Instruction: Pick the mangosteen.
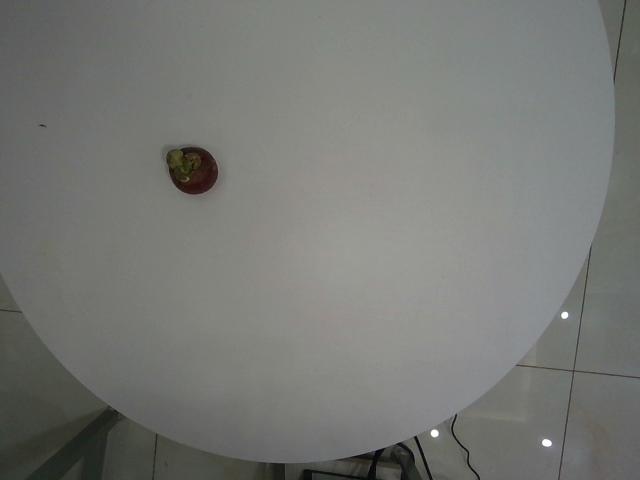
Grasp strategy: vertical